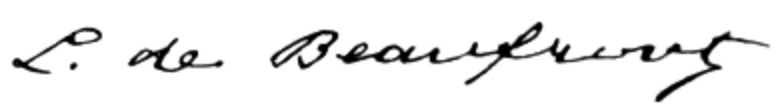
Signature of: louis de beaufront